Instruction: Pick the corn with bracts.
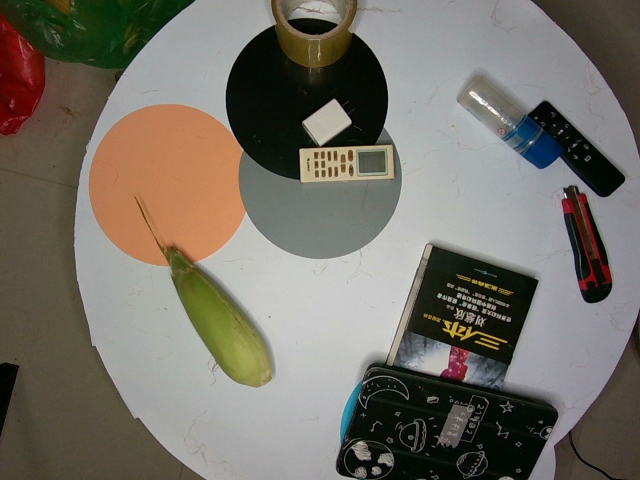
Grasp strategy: vertical